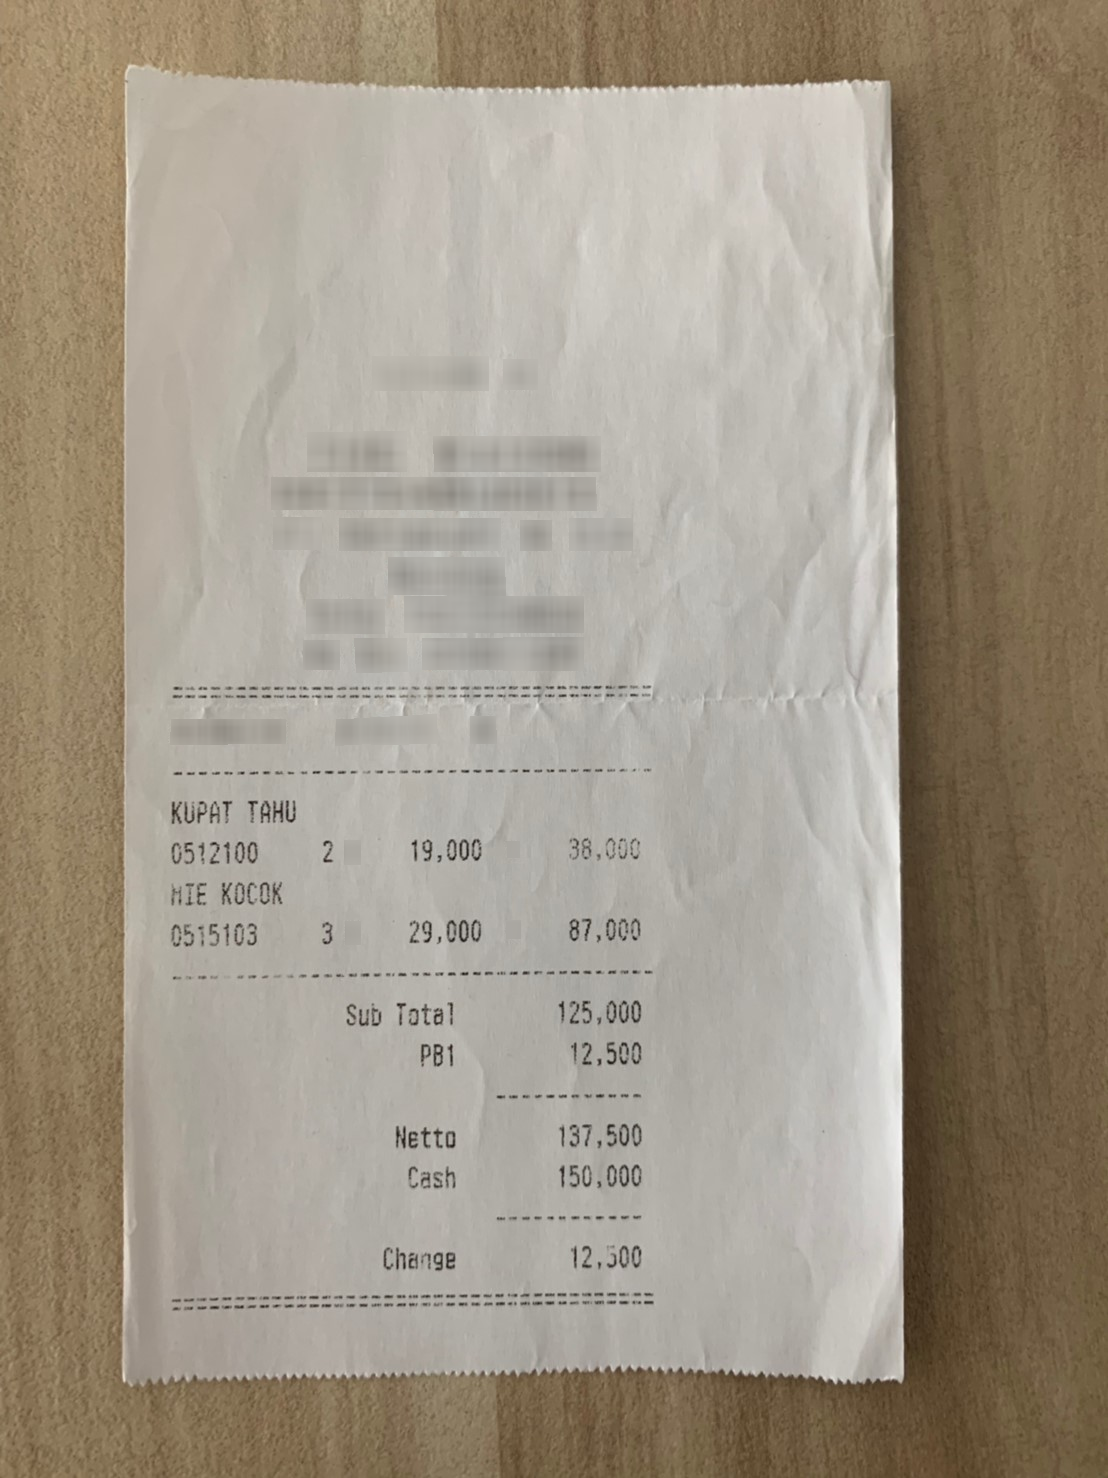
Extraction:
receipt: line_items: name: KUPAT TAHU
price: 38,000
qty: 2
name: MIE KOCOK
price: 87,000
qty: 3
subtotal: 125,000
tax: 12,500
total: 137,500